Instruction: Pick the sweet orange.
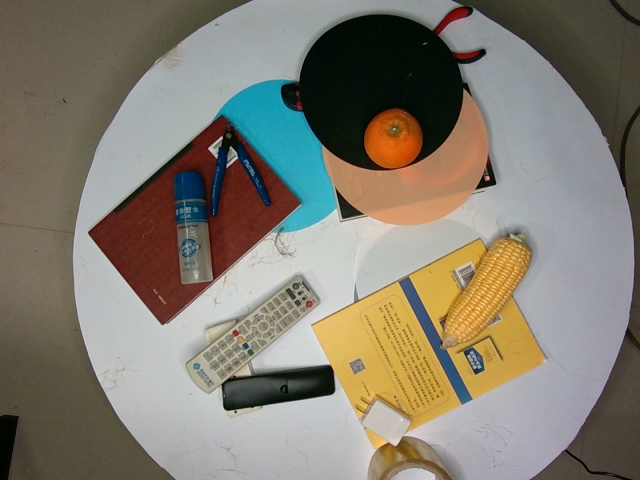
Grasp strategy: vertical